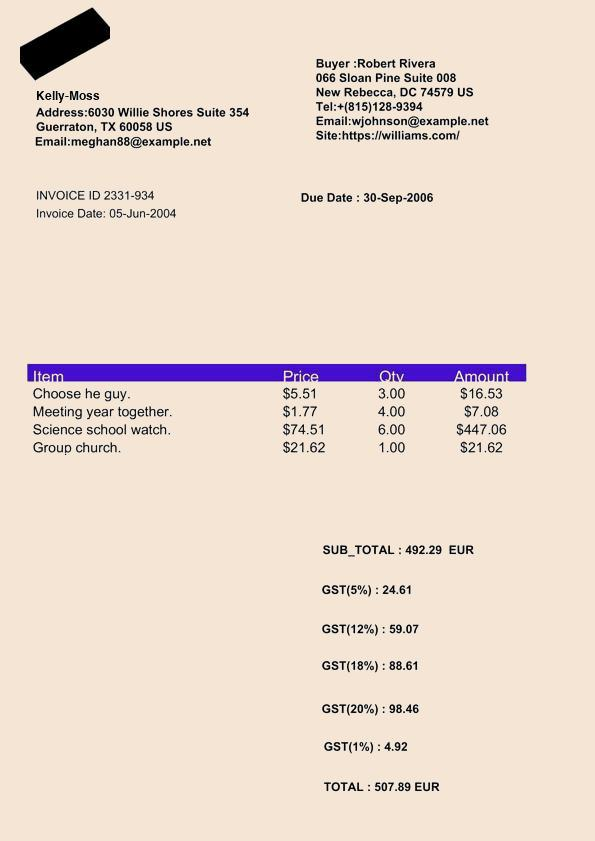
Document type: Invoice